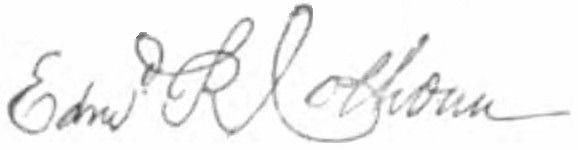
Signature of: edmund colhoun